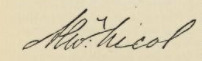
Signature of: alexander nicol